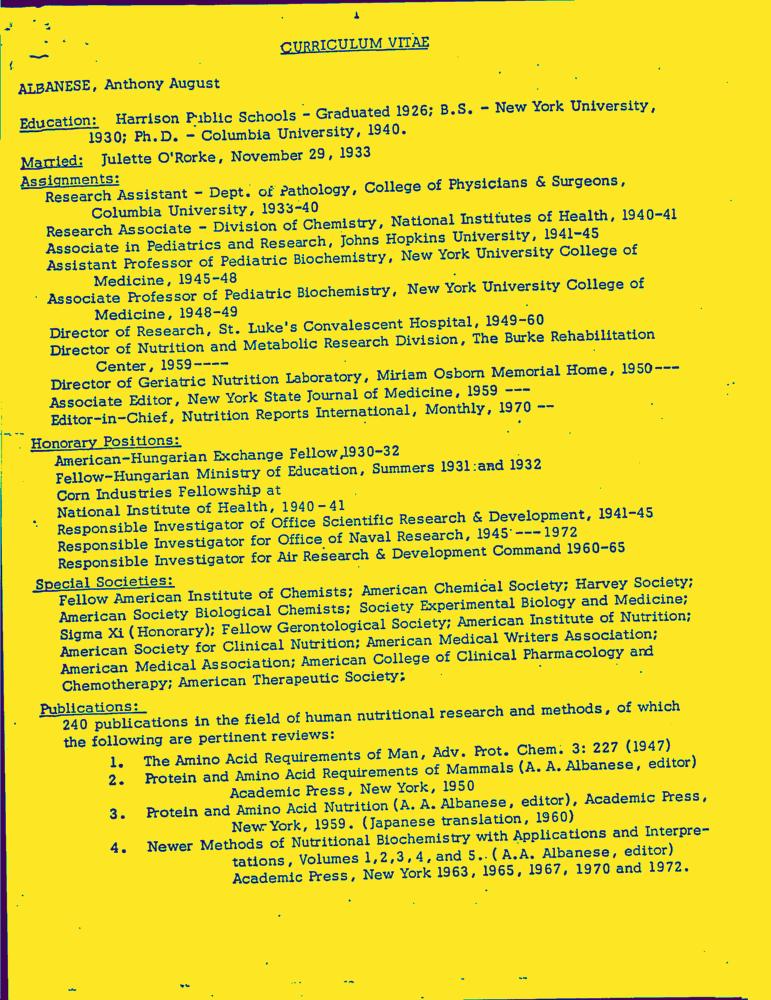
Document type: Resume-Doc